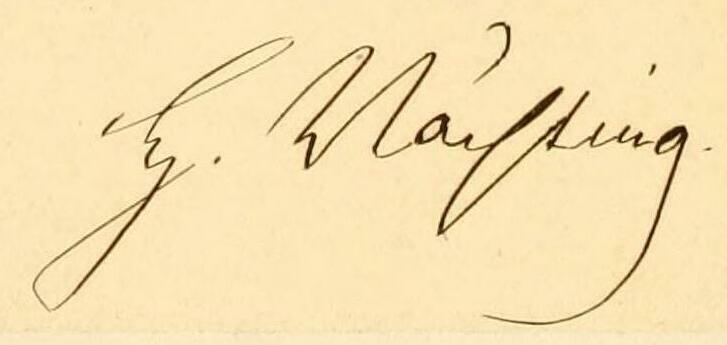
Signature of: hermann vöchting